Question: What are the imaging findings?
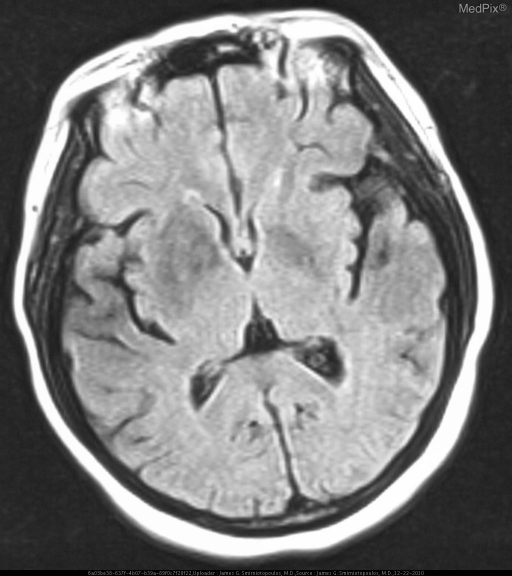
Answer: The imaging shows » CT (acute)
•  abnormal hyper-attenuation in the right basal ganglia
   (putamen and caudate head)
•  old left basal ganglia lacunar infarct
•  bilateral cerebellar wedge lesions

» MRI (subacute - 3 days)
•  T1W hyperintensity in the same region as hyper-attenuation on CT
   (putamen and caudate head)
•  T2W hypointensity in basal ganglia - putamen and caudate head Slightly decreased signal intensity in the right basal ganglia. This is most pronounced comparing the putamen on both sides..